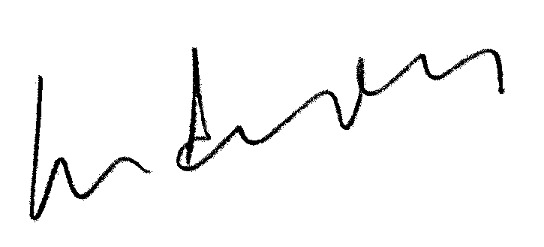
Signature of: maurice papon